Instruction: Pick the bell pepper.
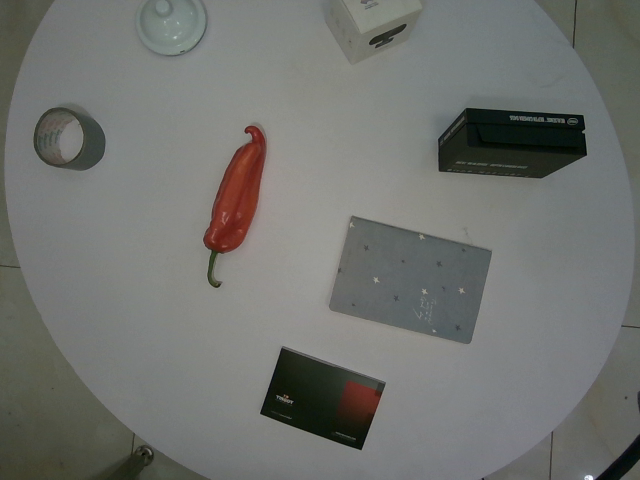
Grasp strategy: vertical